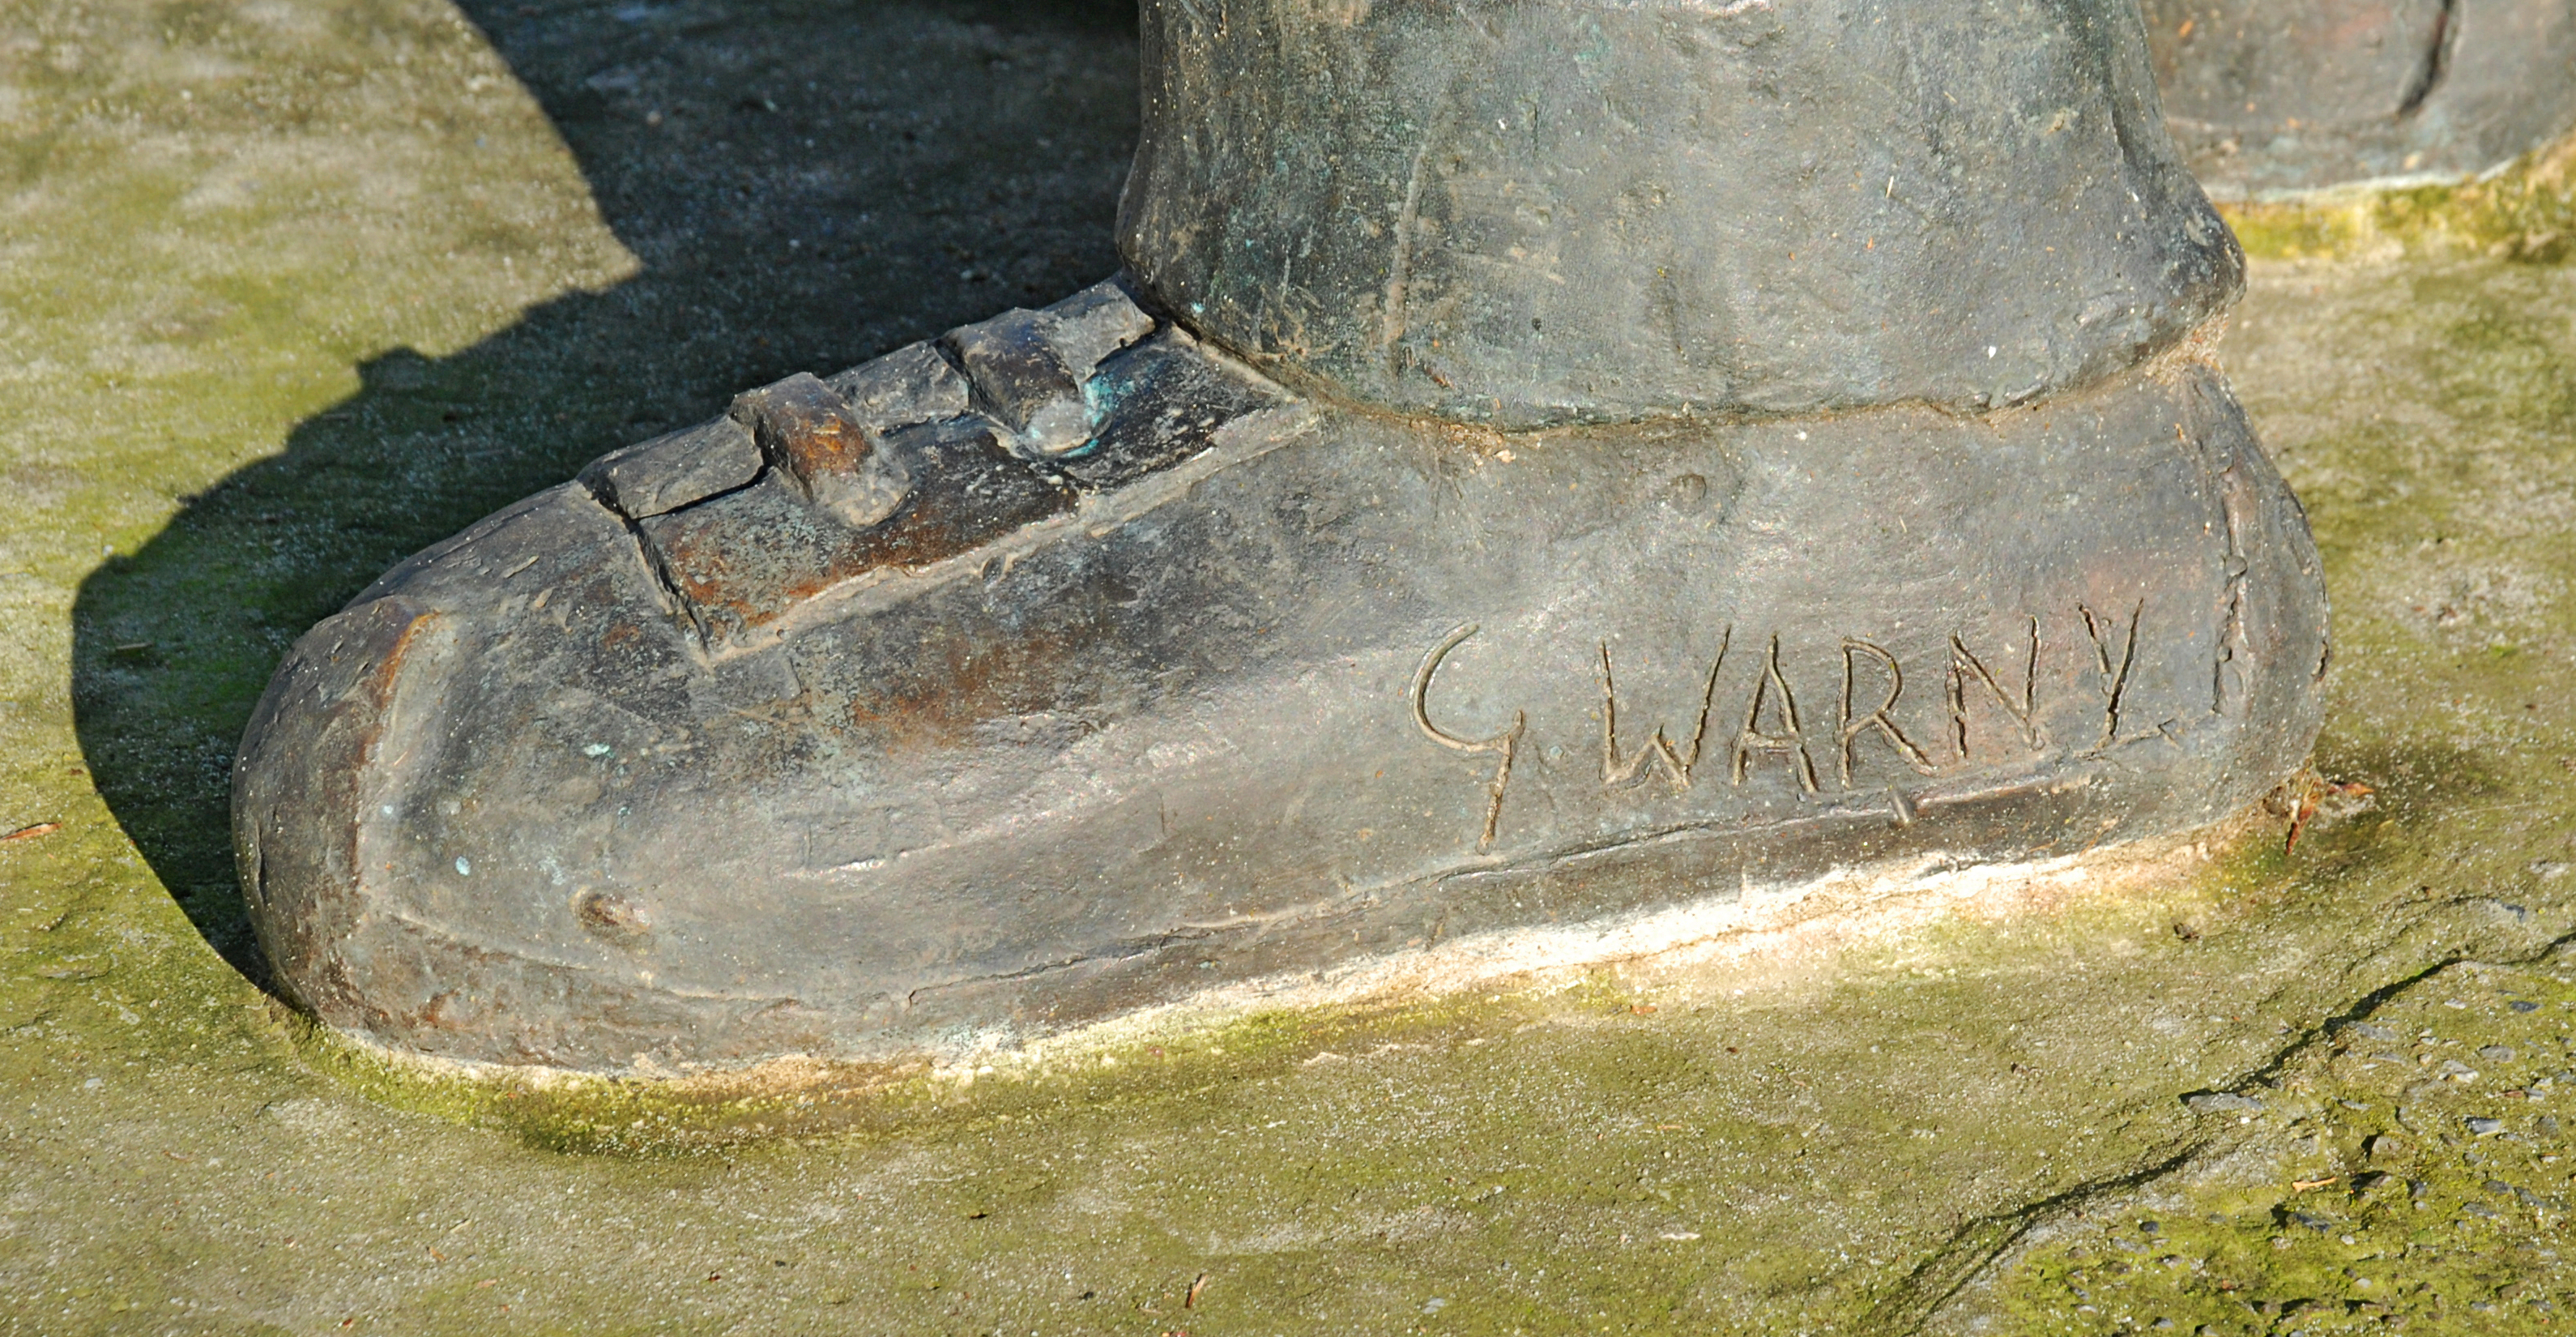
Signature of: gigi warny